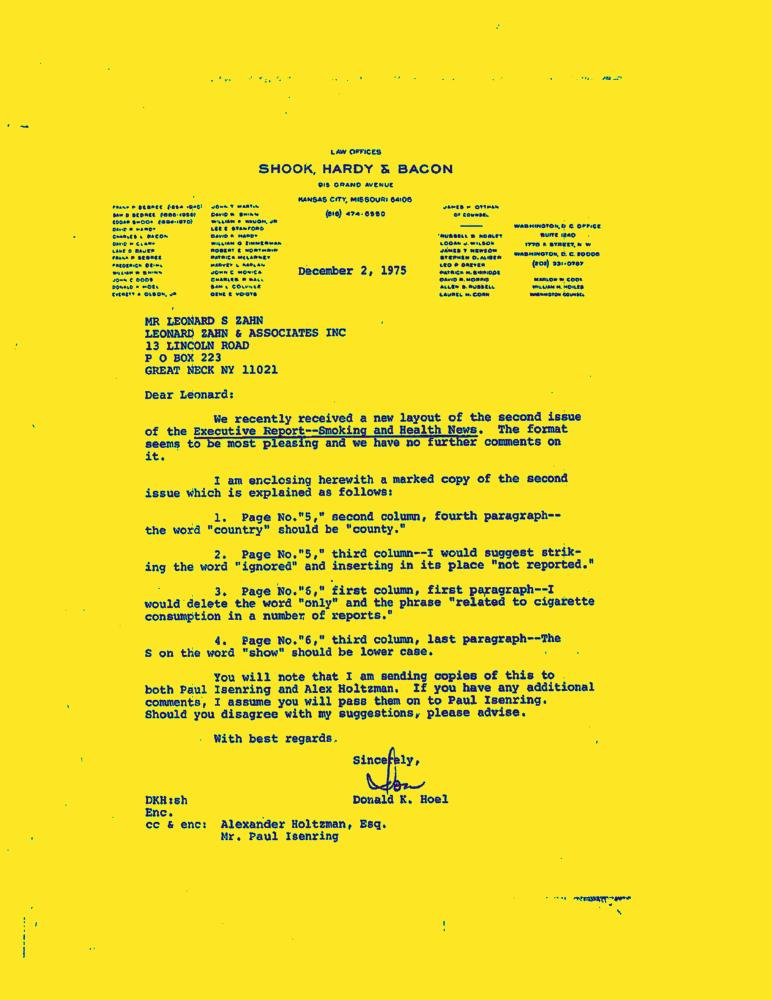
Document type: Letter-Doc